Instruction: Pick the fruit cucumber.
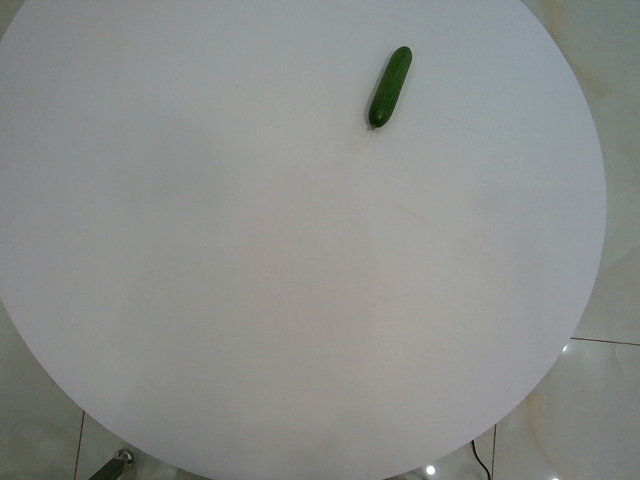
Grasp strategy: vertical